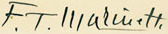
Signature of: filippo tommaso marinetti